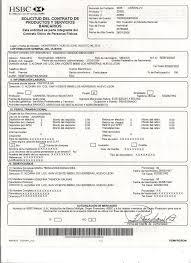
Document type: Invoice